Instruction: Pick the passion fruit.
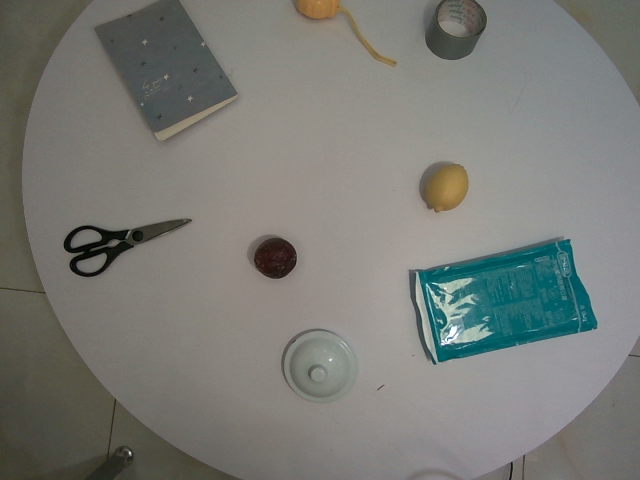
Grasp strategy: vertical